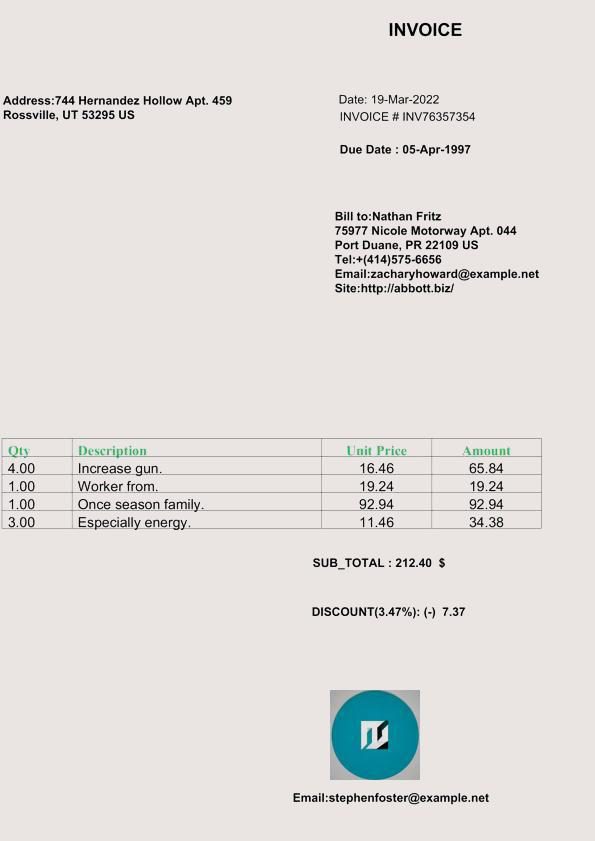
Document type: Invoice